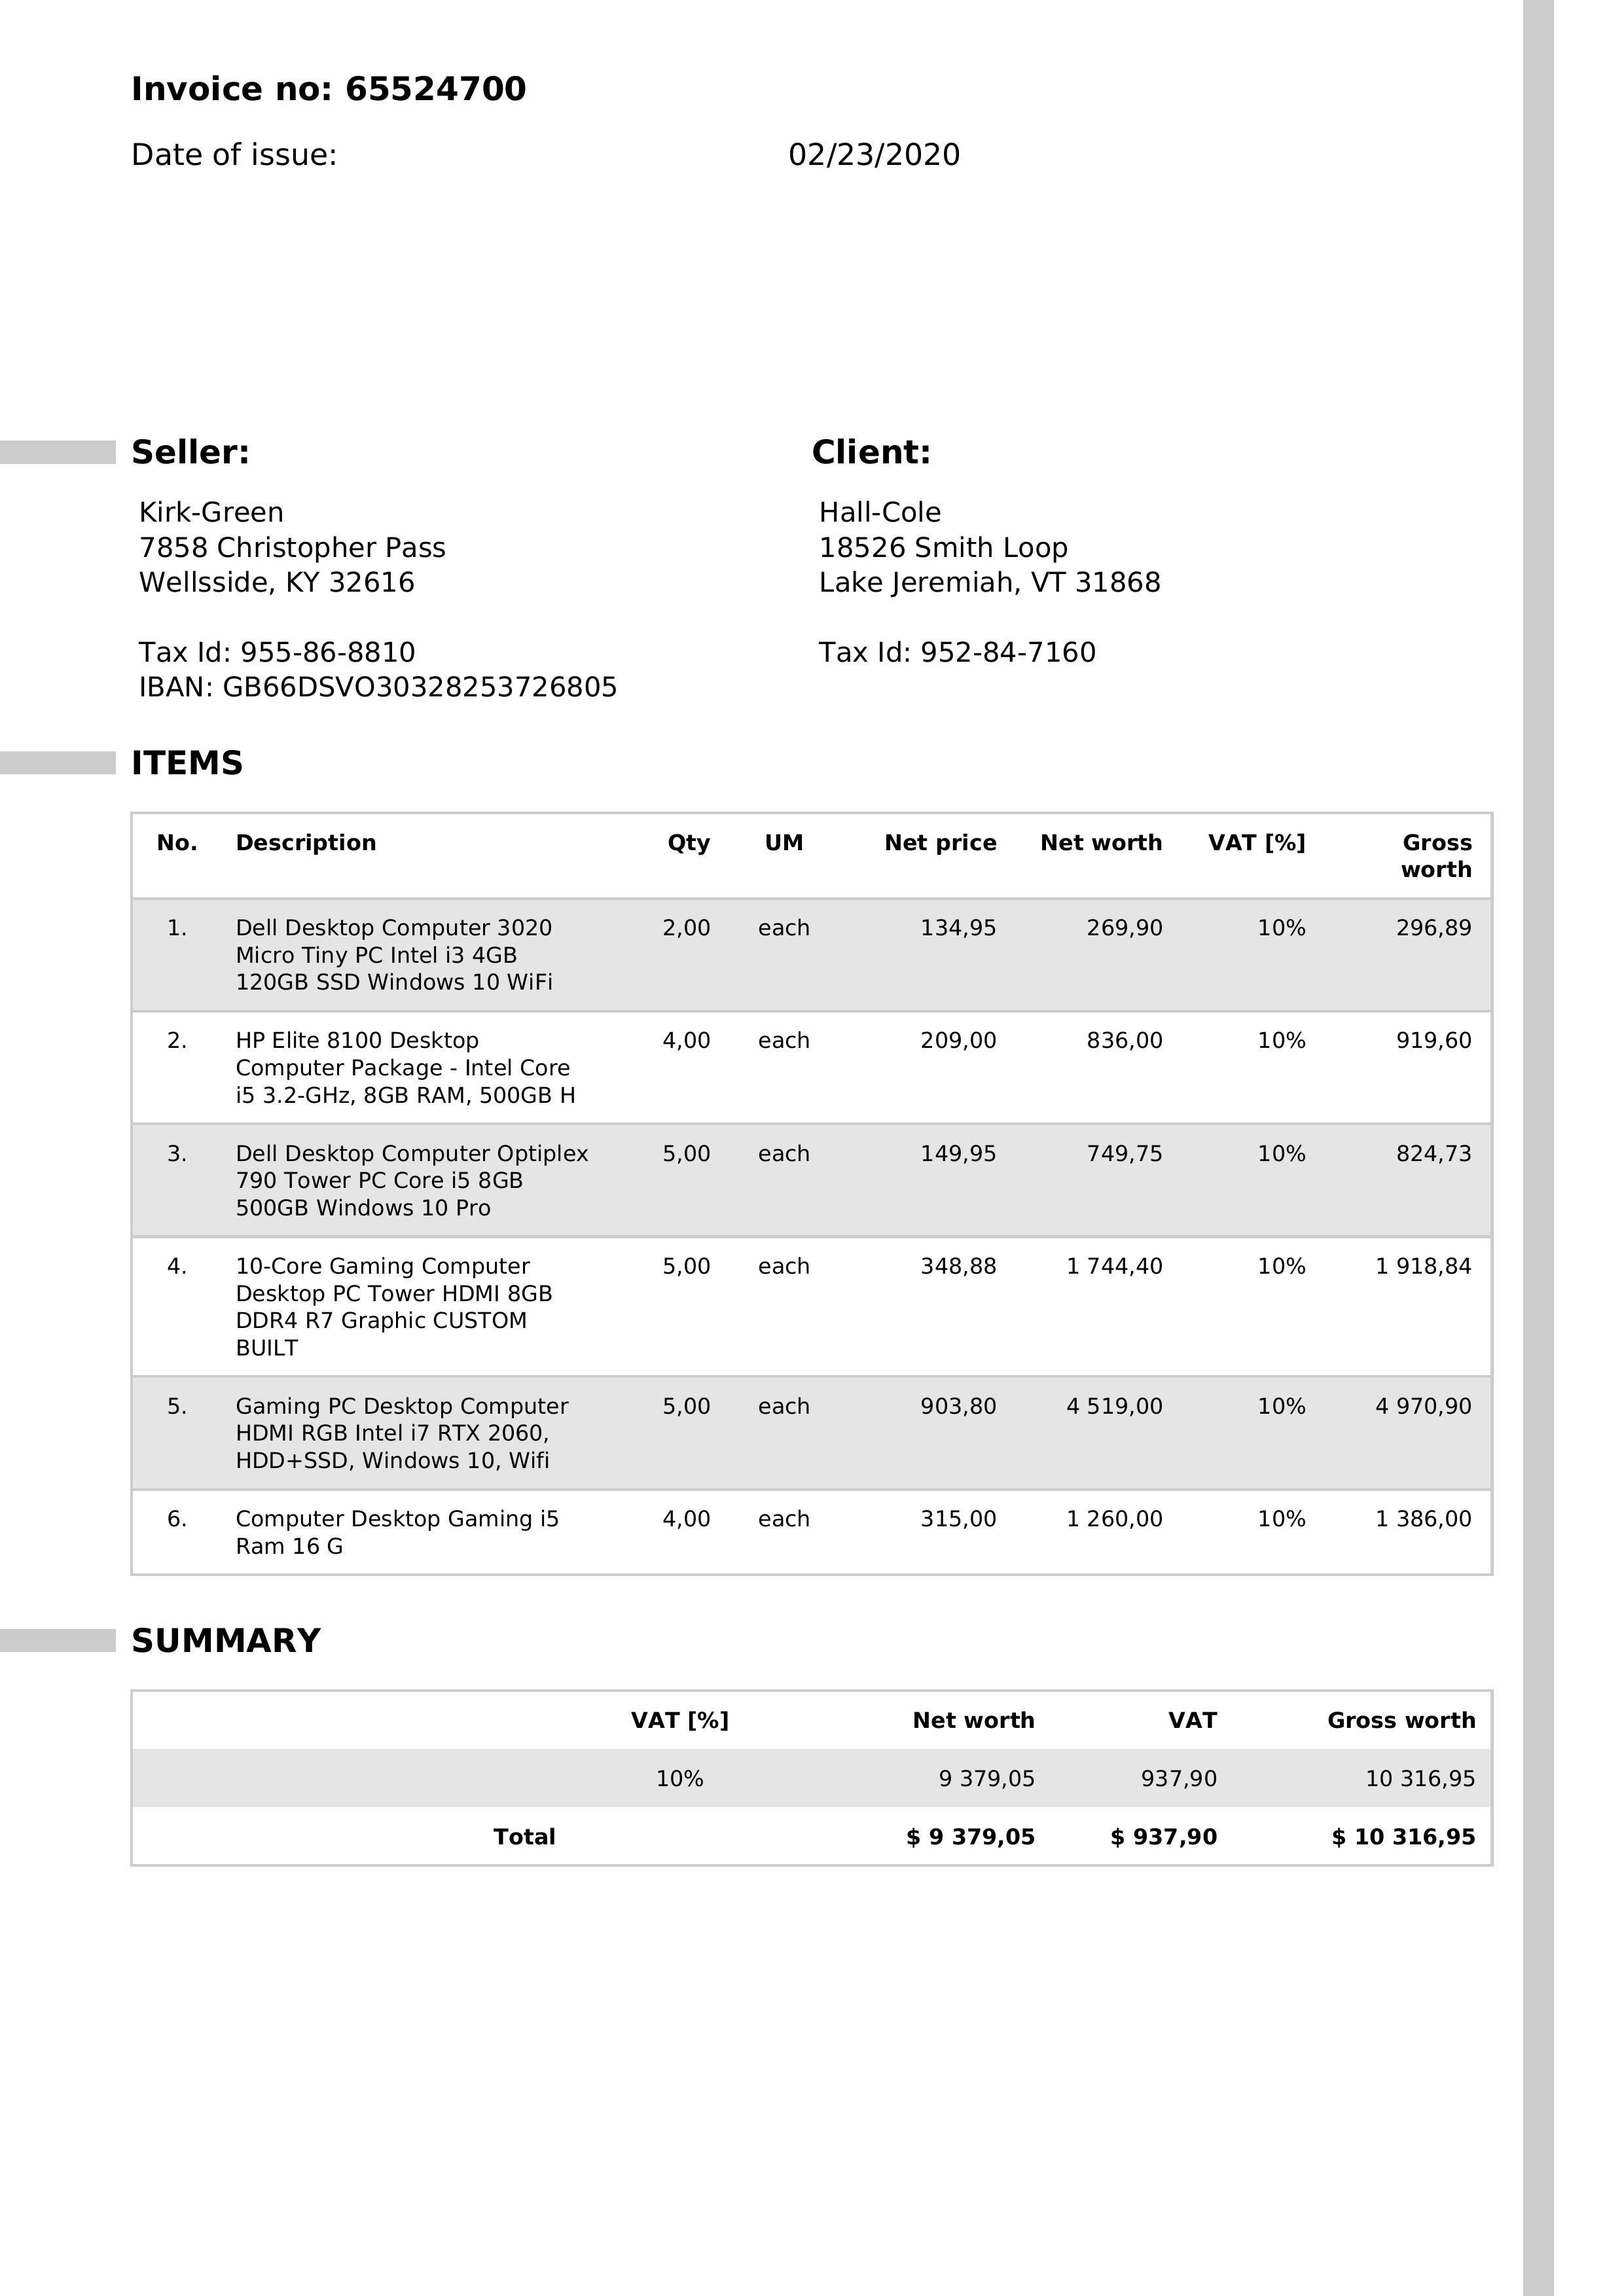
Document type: Invoice